Question: What might the diagnosis be?
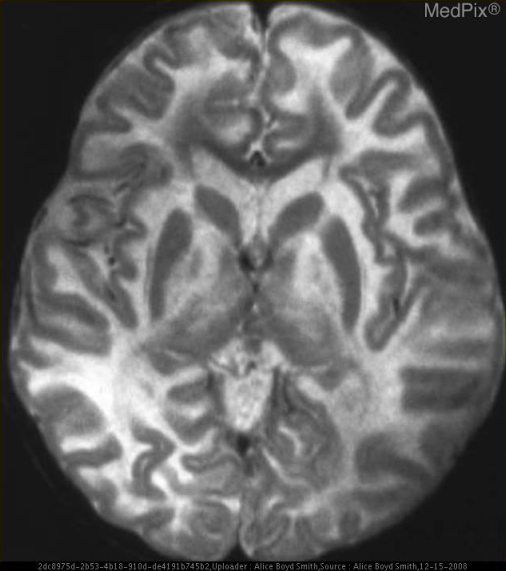
Answer: The possible diagnosis includes Alexander disease
Canavan disease
Metachromatic leukodystrophy.